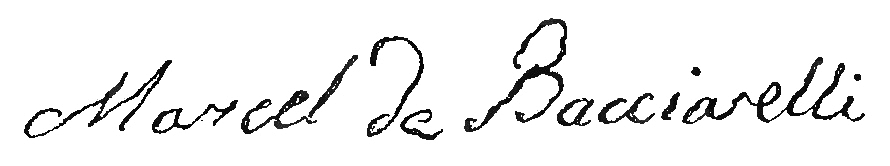
Signature of: marcello bacciarelli